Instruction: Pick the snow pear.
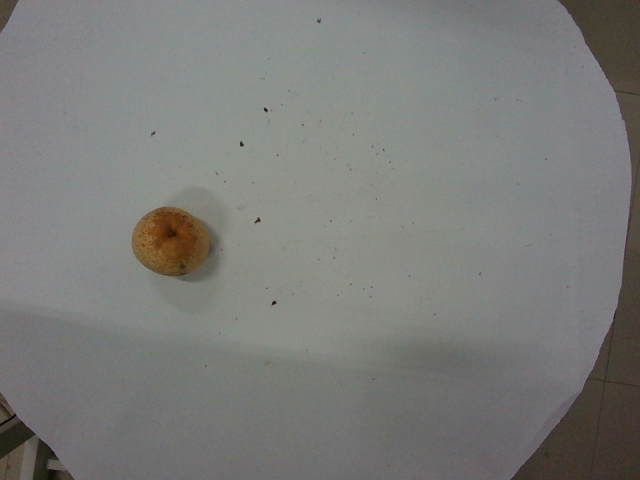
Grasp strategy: vertical